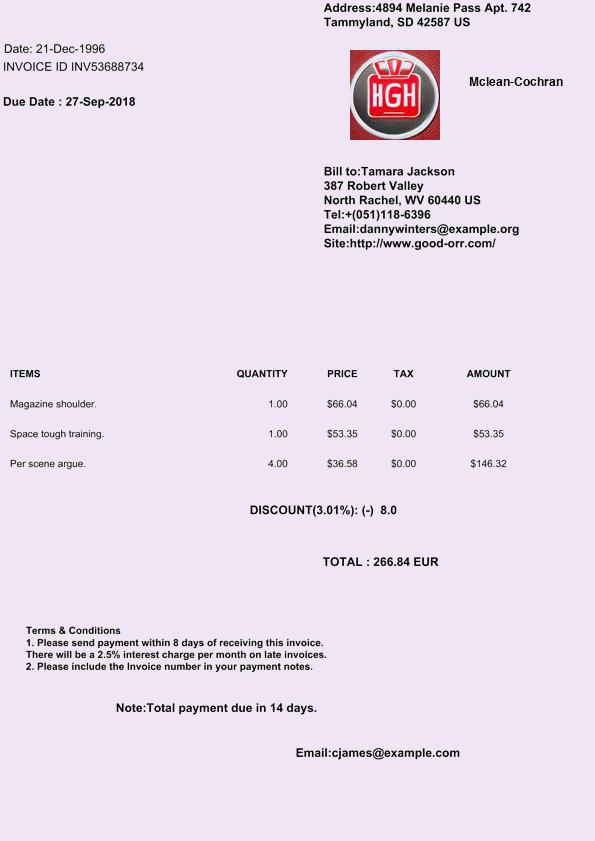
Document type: Invoice